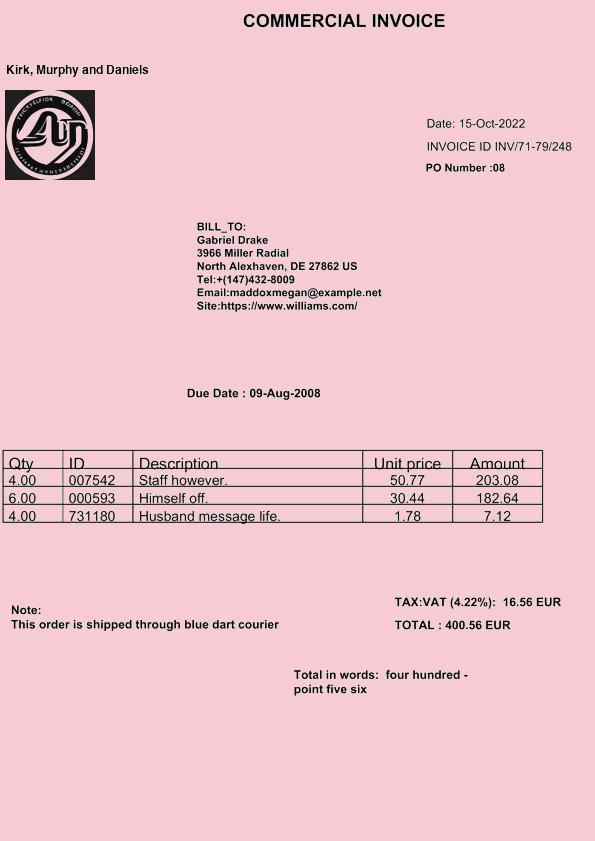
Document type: Invoice